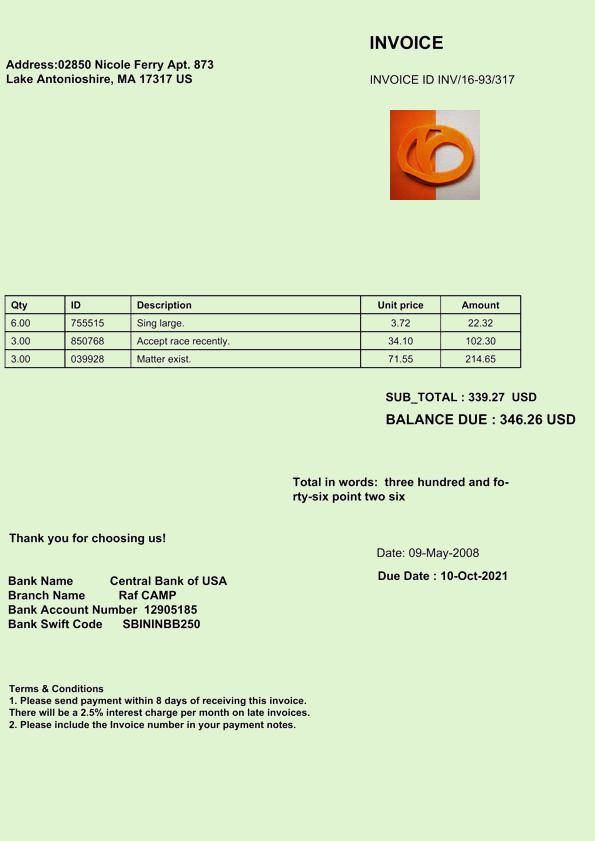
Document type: Invoice